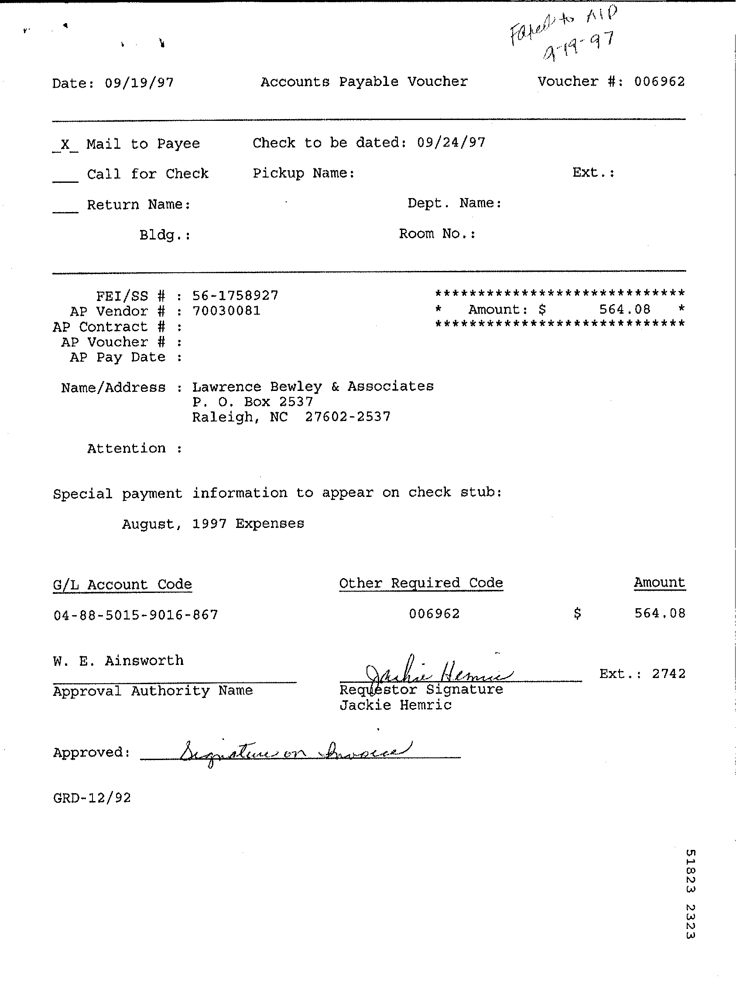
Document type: Invoice